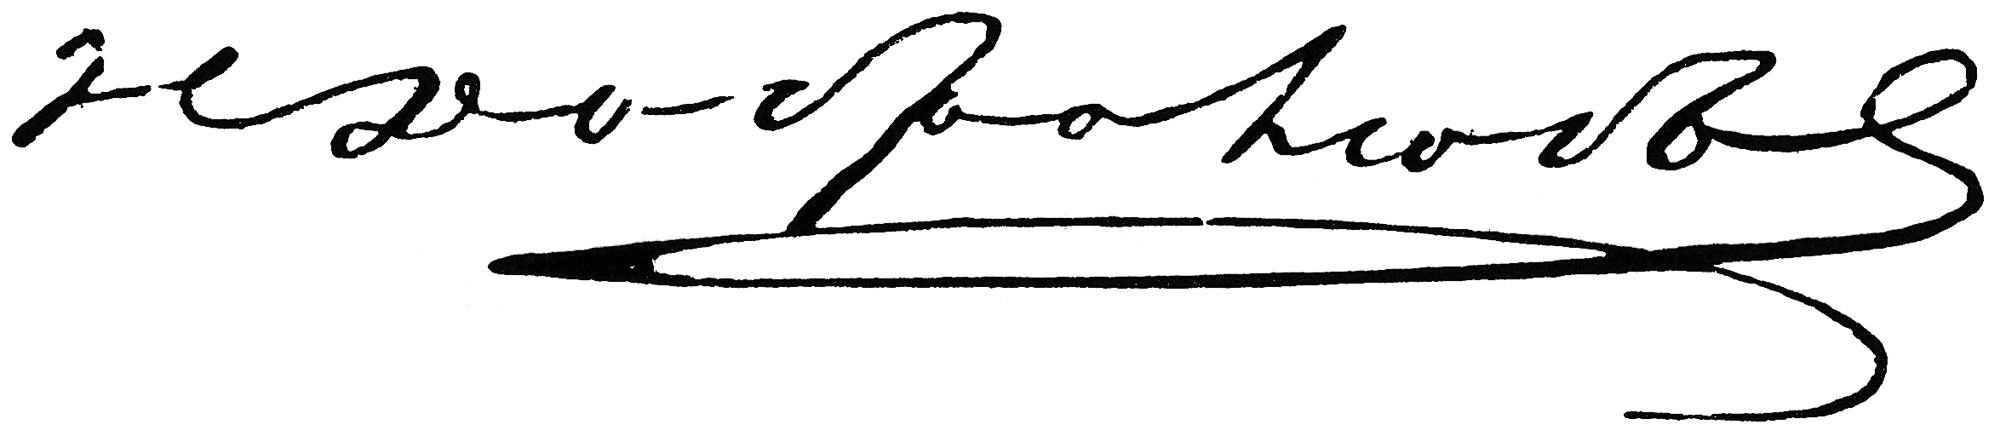
Signature of: nikolay dobrolyubov